Question: How is the history relevant to the case?
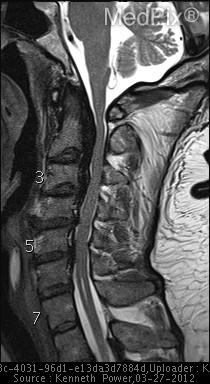
Answer: The patient's history of 57 yo man with type 2 diabetes presents with 4-5 mo  of posterior neck and shoulder pain accompanied by severe “shock like” pain down neck w/flexion.  In addition, he c/o walking “like a drunken sailor” and loss of fine motor skills, such as difficulty buttoning shirt. is key in understanding the case.